Question: In what way does the history help explain the case?
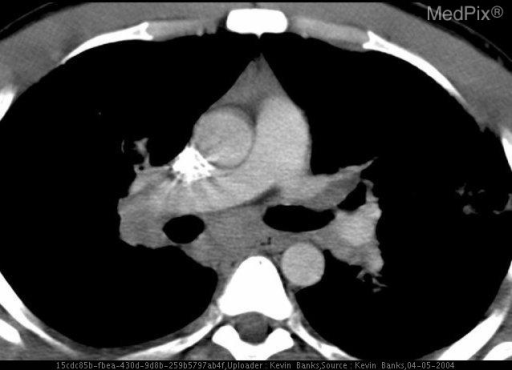
Answer: The patient's history of 36 year-old Caucasian man with worsening shortness of breath, exercise intolerance and fatigue. Referred to pulmonary for evaluation. is key in understanding the case.